Question: Explain the disease:
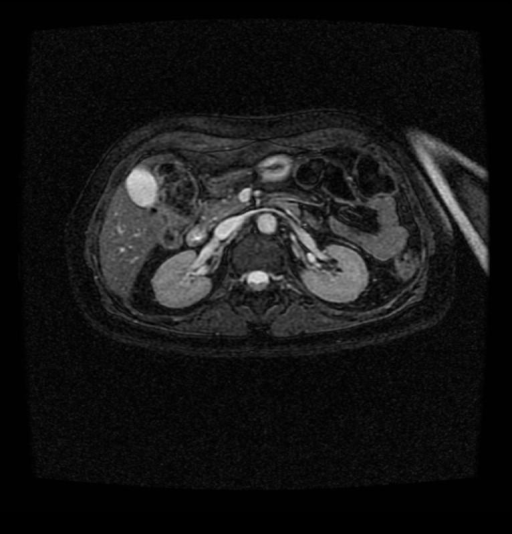
Answer: The disease is discussed as: Defects in mullerian duct development, fusion, or resorption occur in approximately 1% of women.  There are 7 classifications of these congenital uterine anomalies.  Some of these are associated with renal anomalies and/or infertility.  Class I is partial or complete absence of the uterus and/or cervix.  Class II is a unicornuate uterus which results from agenesis of one of the mullerian ducts.  This is associated with the absence of the ipsilateral kidney.  Class III is a fusion anomaly in which there us 2 separate uterus horns, cervices, and vaginas.  Bicornuate uterus (class IV) is characterized by 2 uterine horns but one cervix and vagina.  It is caused by incomplete resorption of the uterine septum.  However, the septum is composed of myometrium and often doesn't extend the entire length of the uterine cavity.  These features distinguish it from a septate uterus in which there is a fibrous septum. These patients are typically asymptomatic and no treatment is typically necessary.  Most of these women maintain their fertility.  However, there is an association between bicornuate uterus and incompetent cervix.  Class V and VI are septate uterus (high incidence of infertility) and T-shaped uterus (results from diethylstilbestrol exposure inutero), respectively.

Hysterosalpingography is often used to evaluate the uterine cavity, while US is the typical screening exam for uterine wall abnormalities.  MR is the best imaging modality to more definitively define the anatomy.  It is often able to characterize a uterine anomaly that was unclear on one of the other imaging modalities.